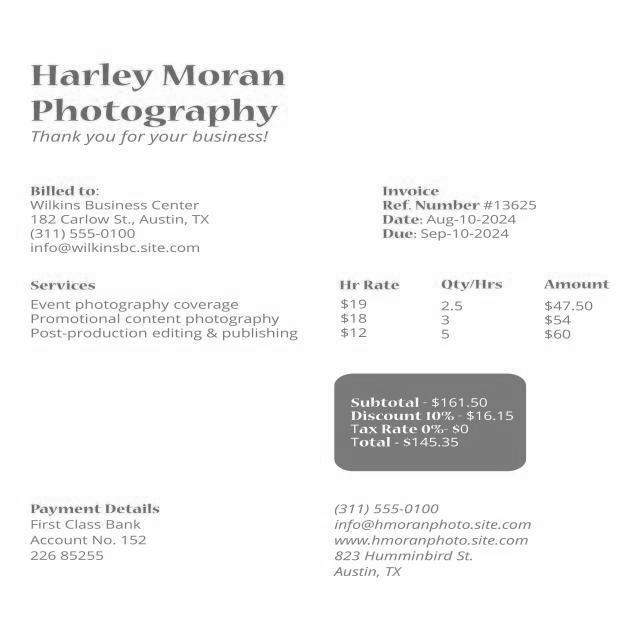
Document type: Invoice